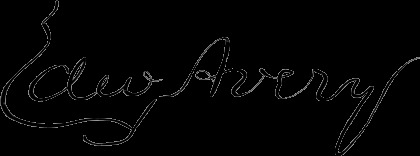
Signature of: edward avery